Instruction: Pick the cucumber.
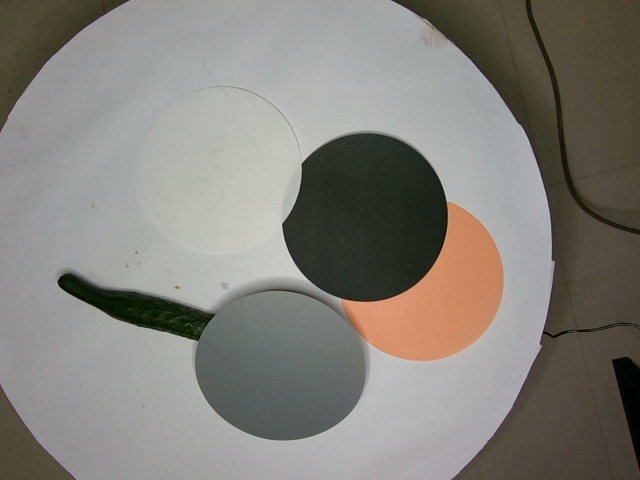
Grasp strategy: vertical